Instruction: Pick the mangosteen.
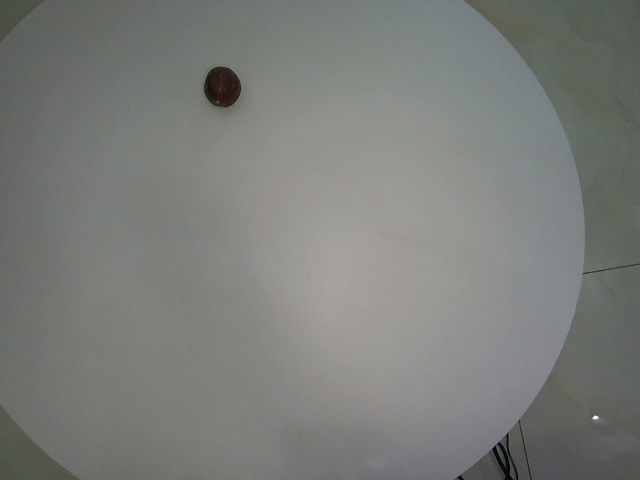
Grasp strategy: vertical